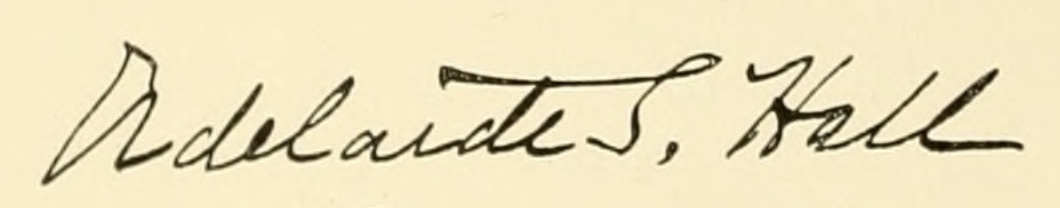
Signature of: adelaide s hall